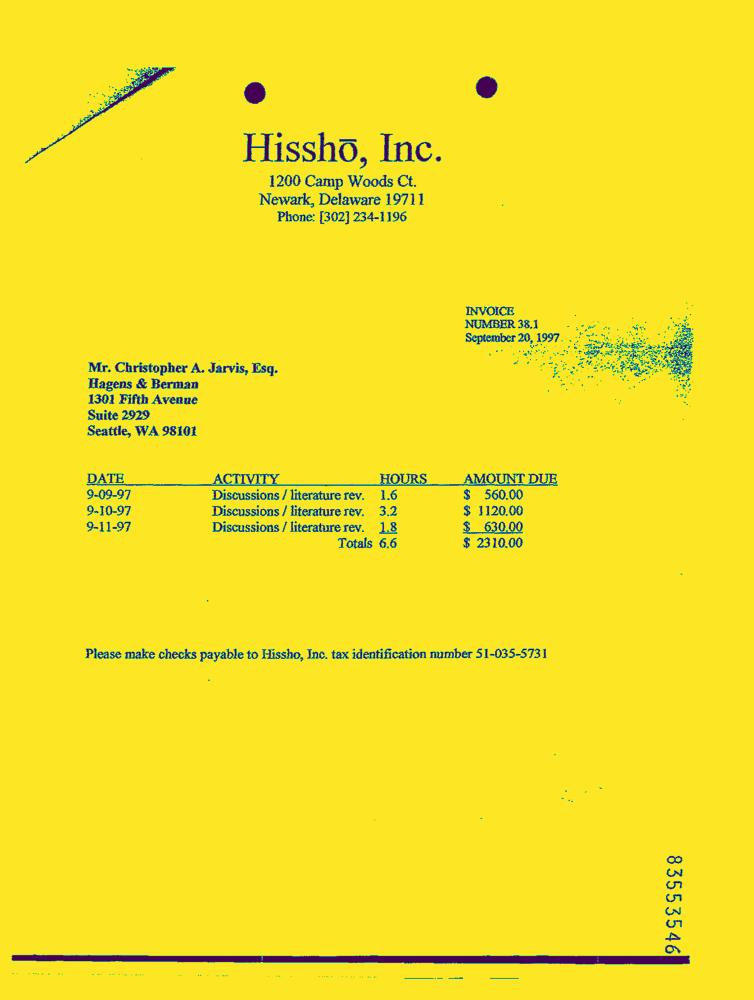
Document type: Invoice-Doc